Question: What appears to be the issue?
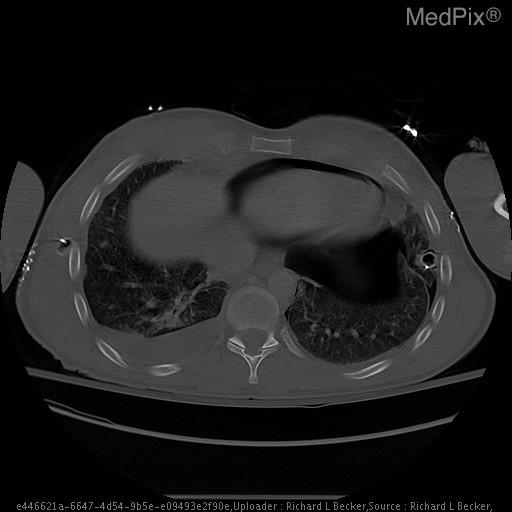
Answer: The findings suggest Thin rim of lucency surrounding the cardiac shadow. Previous Chest CT showed a small amount of pericardial air at the apex.. Subsequent CT images. The patient might have a history of 22 y.o. man with a history of polytrauma, gun shot wound to chest, 2 weeks ago, status post multiple right thoracostomy tube placements..